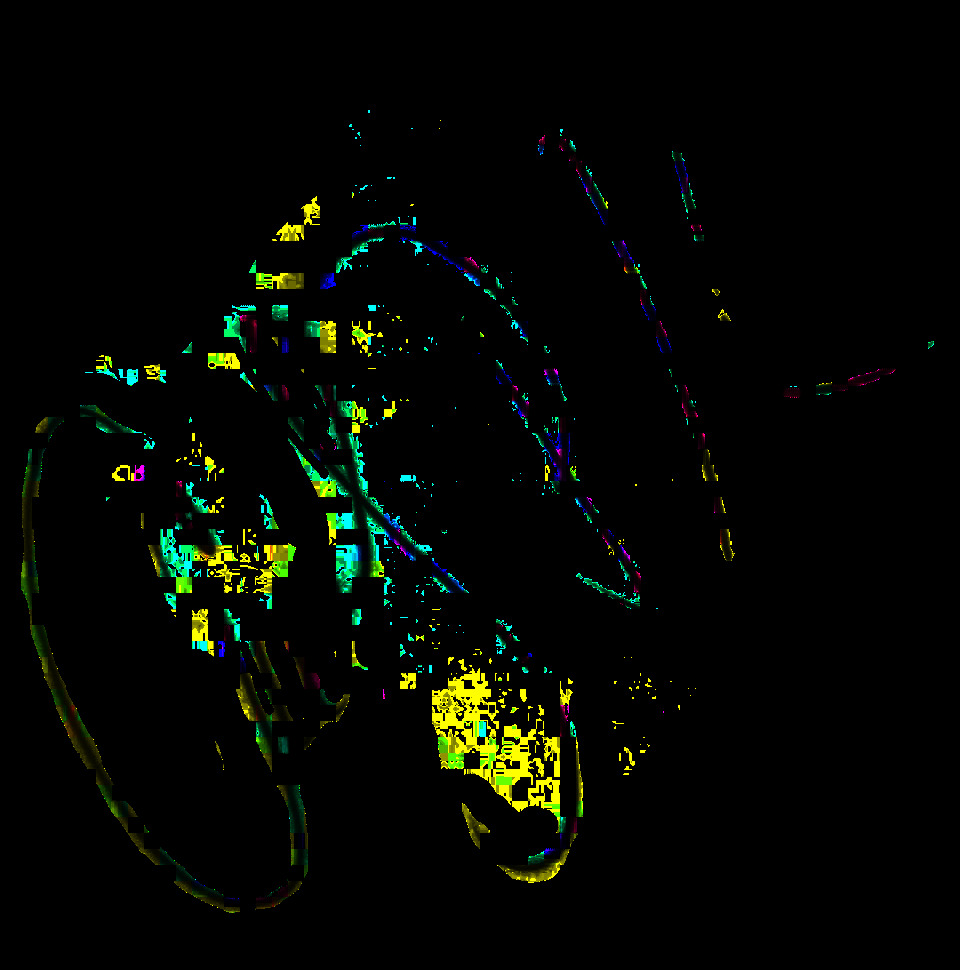
Signature of: carol prunhuber